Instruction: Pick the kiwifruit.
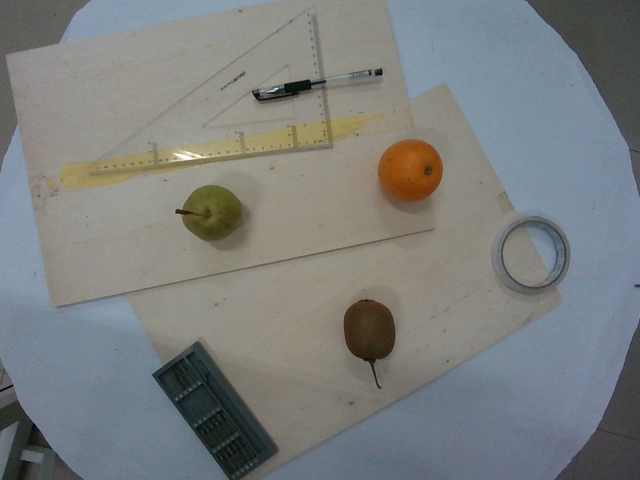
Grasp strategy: vertical